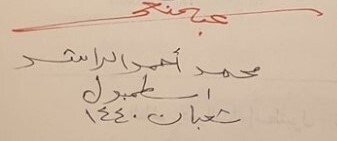
Signature of: muhammad ahmad ar rashid